Question: What appears to be the issue?
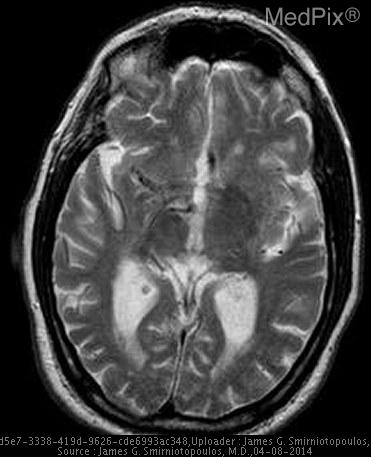
Answer: The findings suggest Small lesion in left thalamus (dark CT, bright T2)
Subcortical lesion (dark CT, bright T2) in the inferior right frontal lobe. Just anterior to the left Sylvian fissure - in the inferior frontal lobe, there is a subcortical area of increased signal intensity. This is in the region of the arcuate fasciculus and may produce an aphasia with non-fluent speech production.  PMID:24131592. The patient might have a history of 79 y.o. man had 2 episodes (approx. 2 months apart) of sudden expressive aphasia (word finding difficulty) lasting 30 - 45 minutes - each with complete resolution. The first episode was in early four months ago; and, the most recent was three months ago.  He was labeled with a TIA diagnosis; and, had negative carotid US and negative echocardiograms (for thrombus) - but with a <50% carotid stenosis.

PMH - He has atrial fibrillation and has always been appropriately anticoagulated with warfarin.   He does not drink EtOH or smoke, he has medication-controlled hypertension..